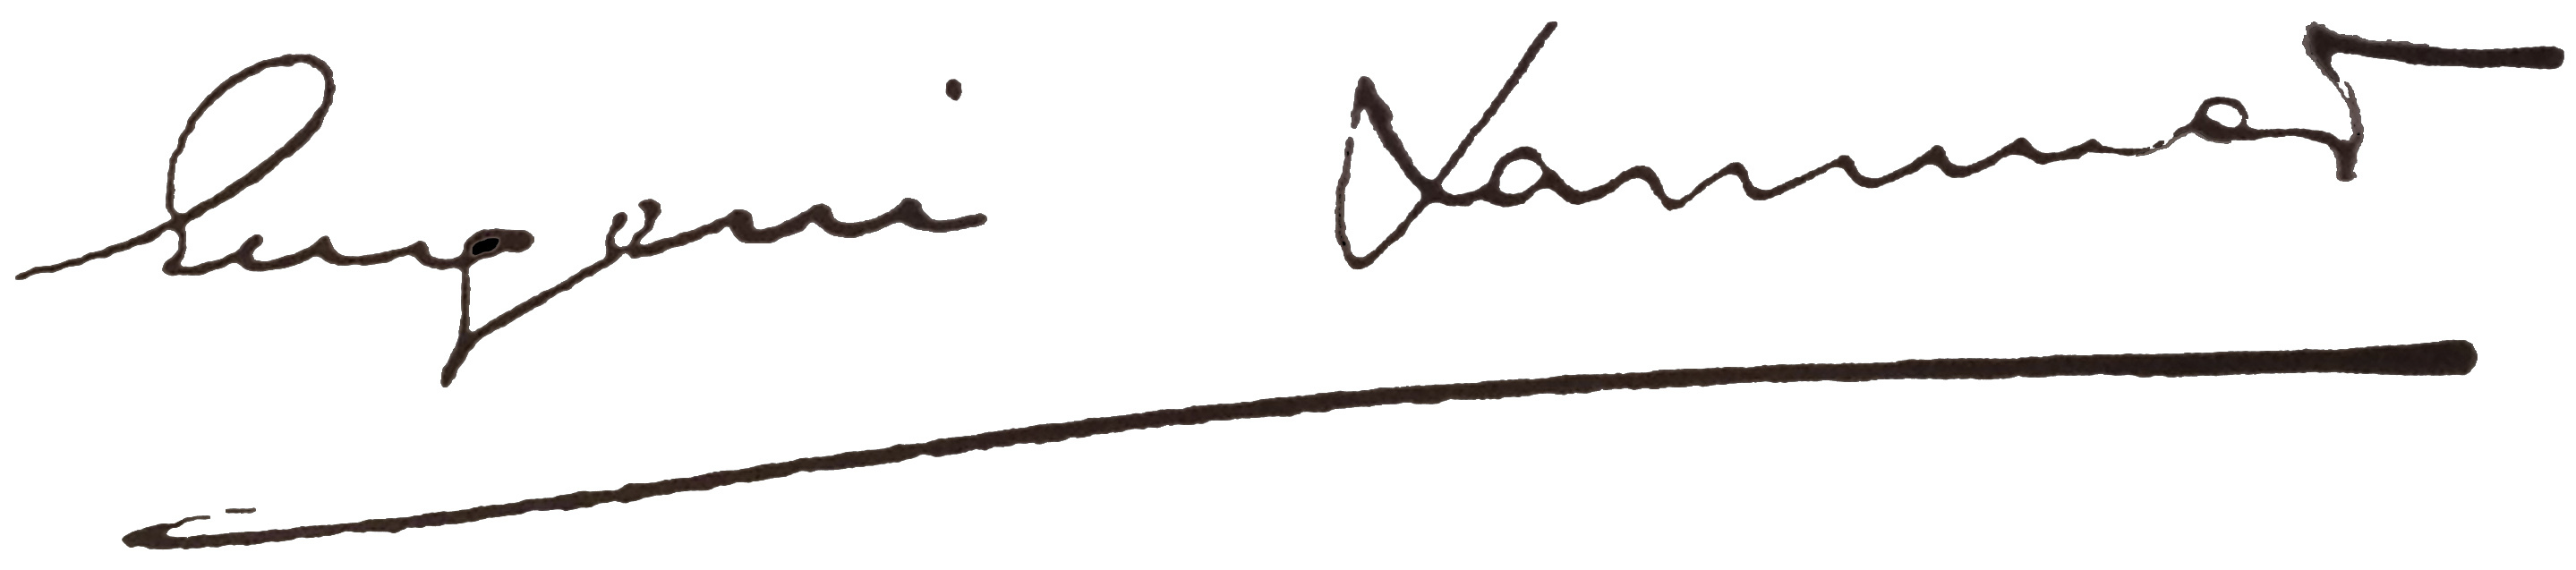
Signature of: eugeni xammar